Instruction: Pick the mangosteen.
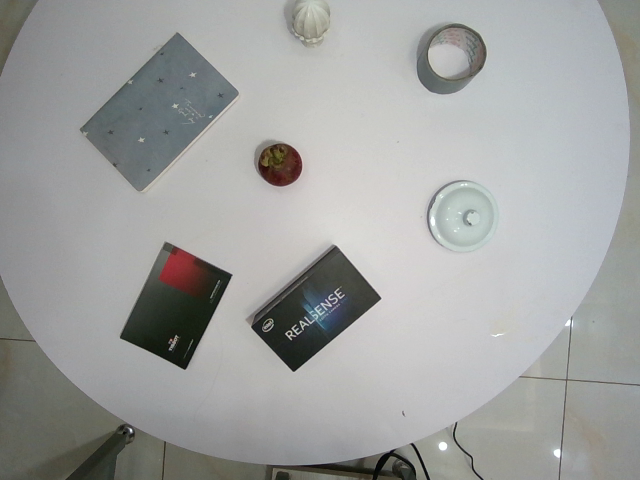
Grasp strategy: vertical